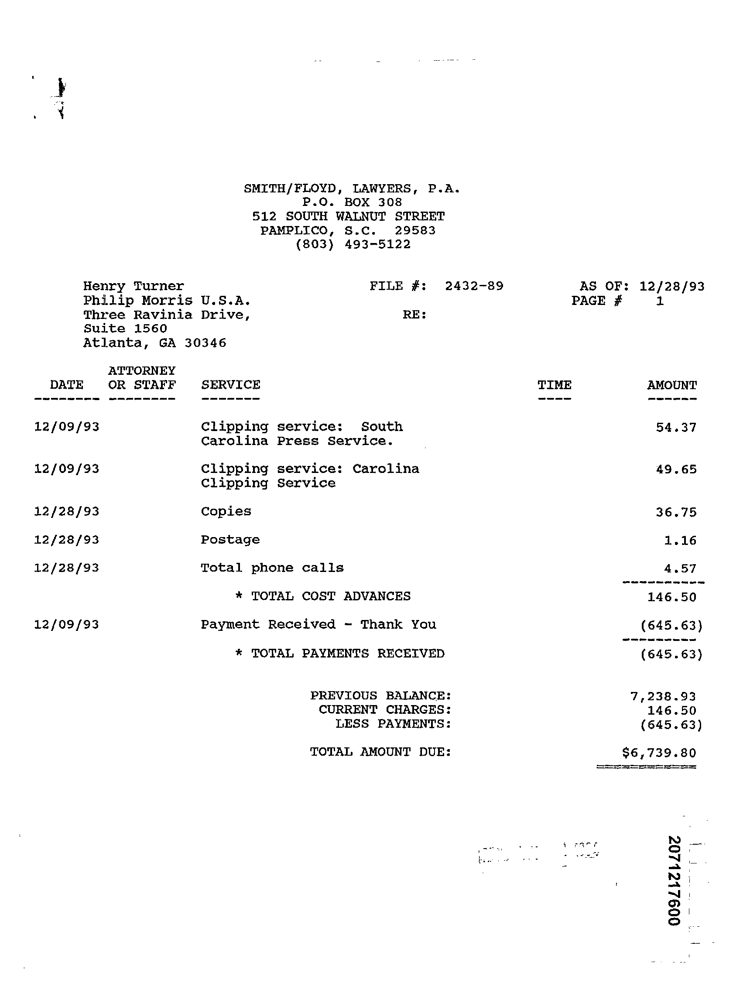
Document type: Invoice